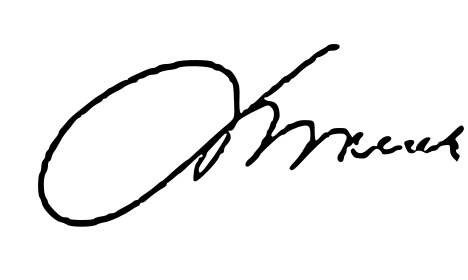
Signature of: stanisław maczek